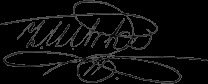
Signature of: zebulon pike